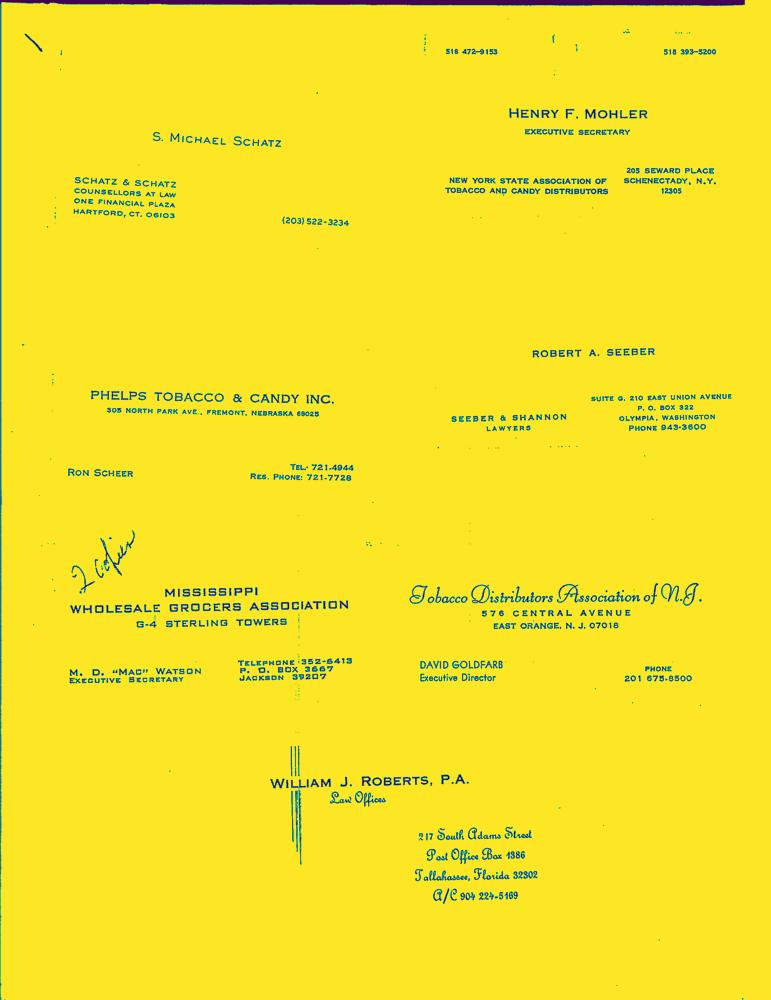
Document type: Resume-Doc